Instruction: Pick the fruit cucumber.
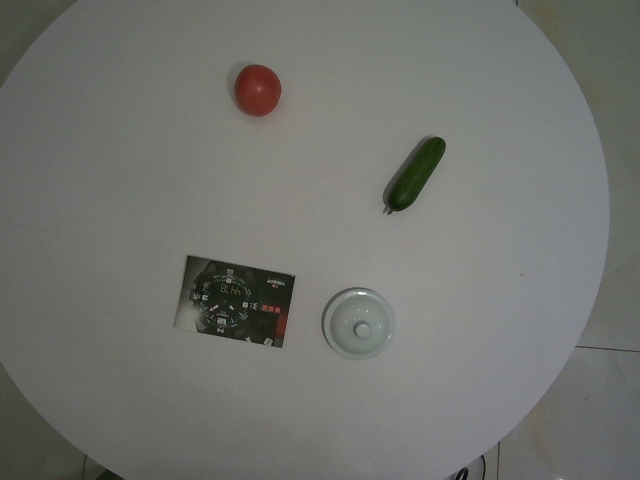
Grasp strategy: vertical